Question: What is the name of the tenant mentioned in the document?
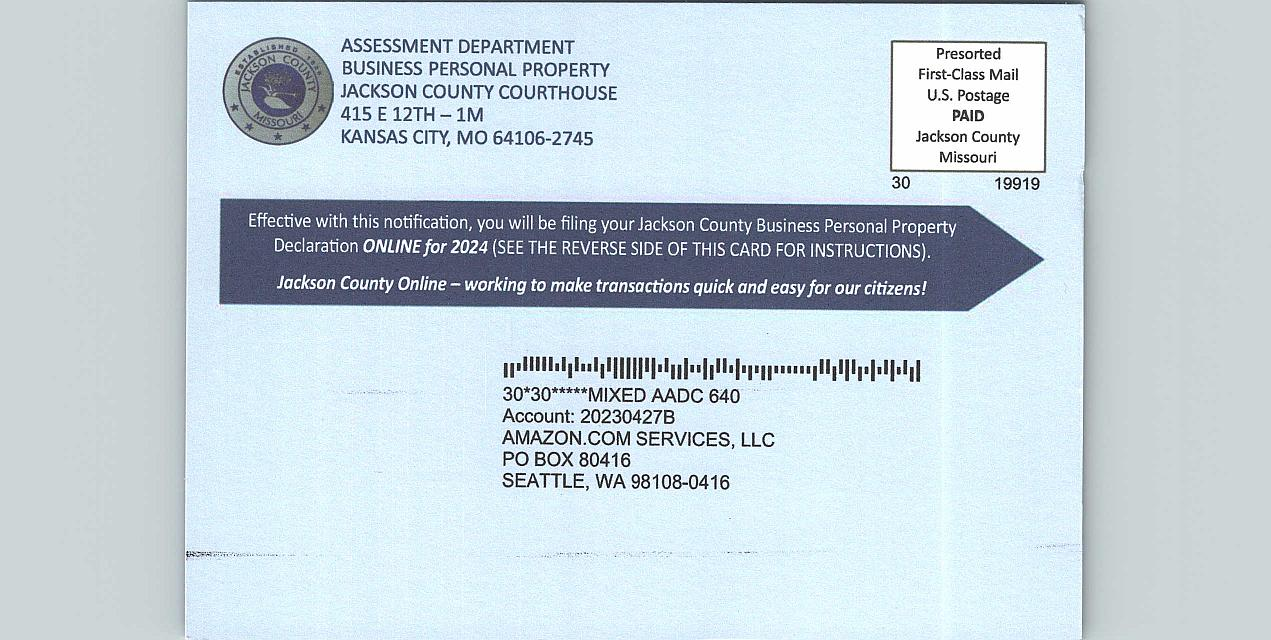
Answer: "AMAZON.COM SERVICES, LLC"